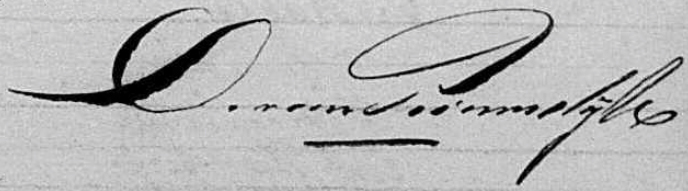
Signature of: otto van riemsdijk